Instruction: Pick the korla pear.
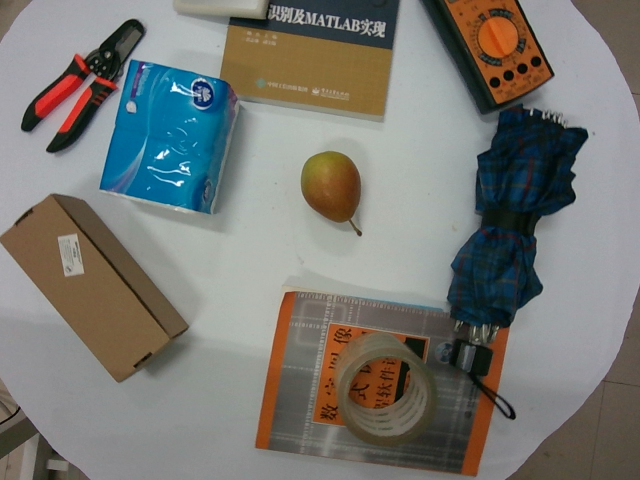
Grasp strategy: vertical